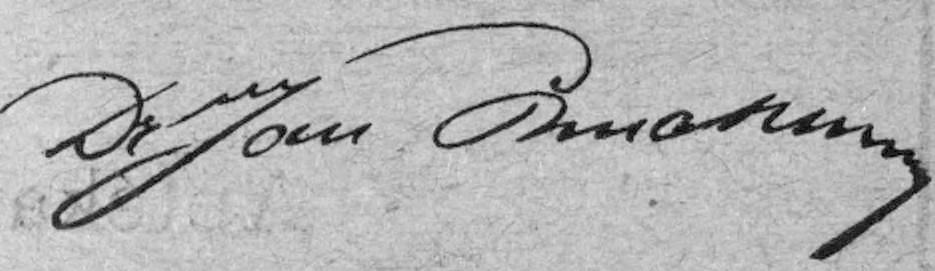
Signature of: jan rucker